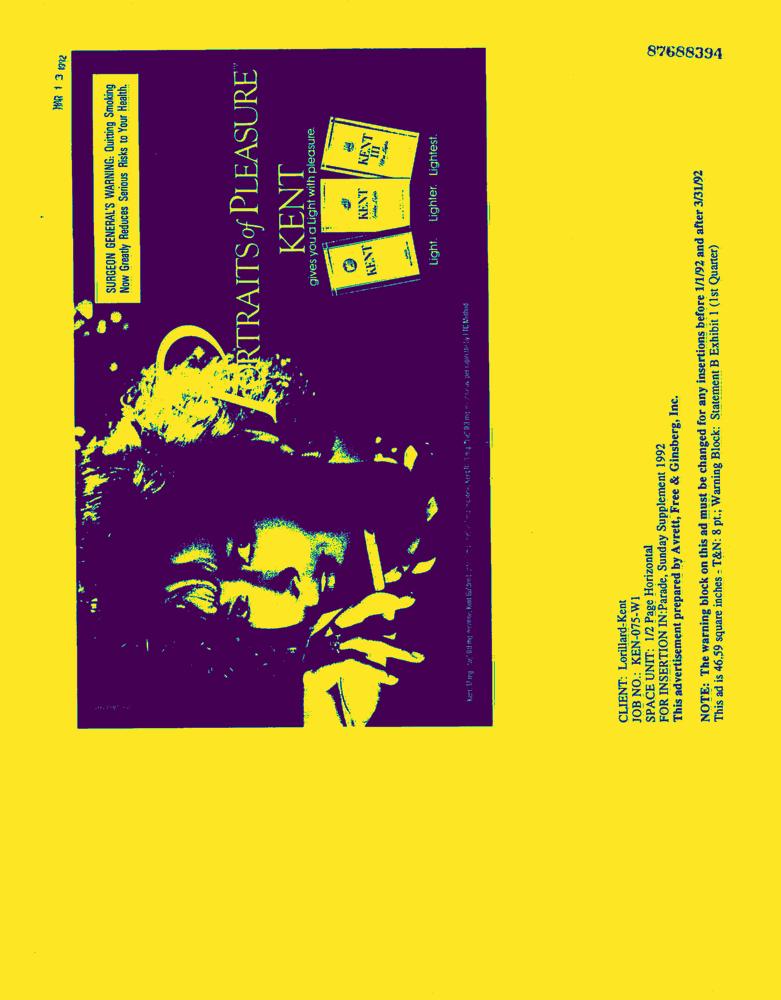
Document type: AD